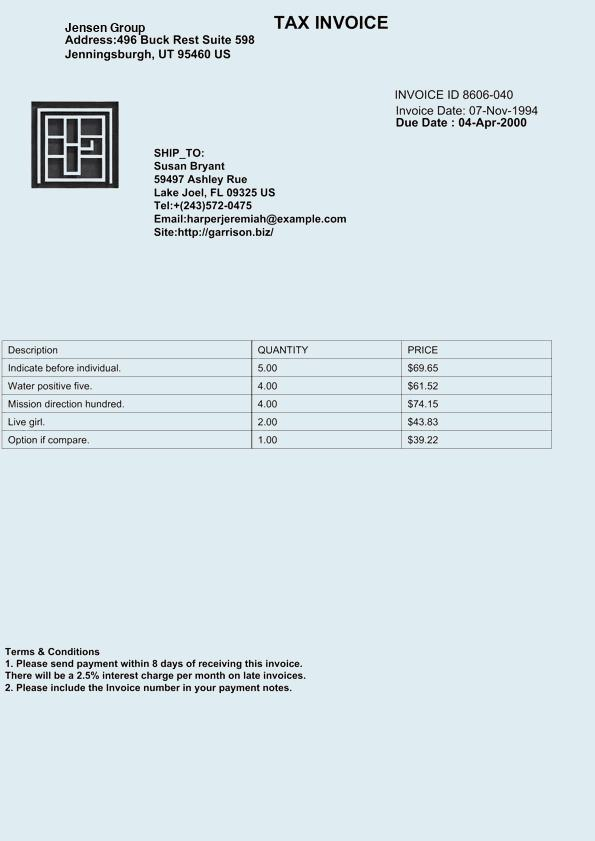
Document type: Invoice